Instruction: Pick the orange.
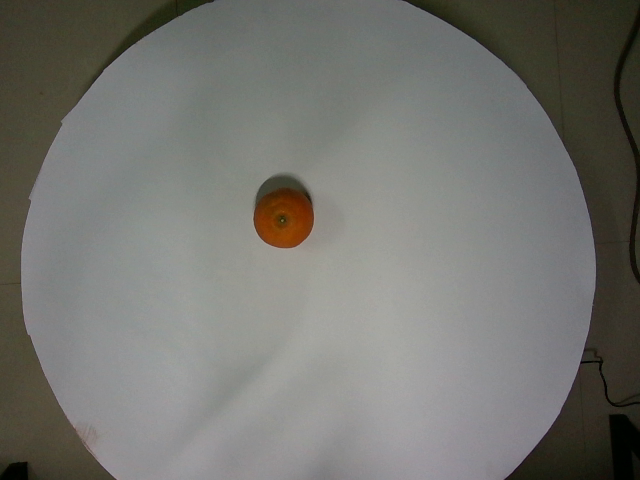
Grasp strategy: vertical